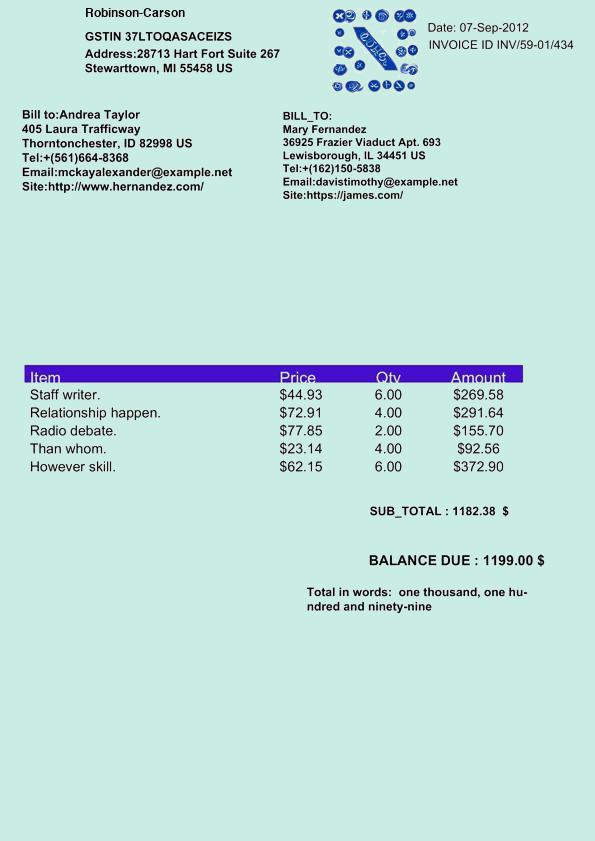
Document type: Invoice